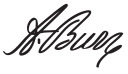
Signature of: aaron burr